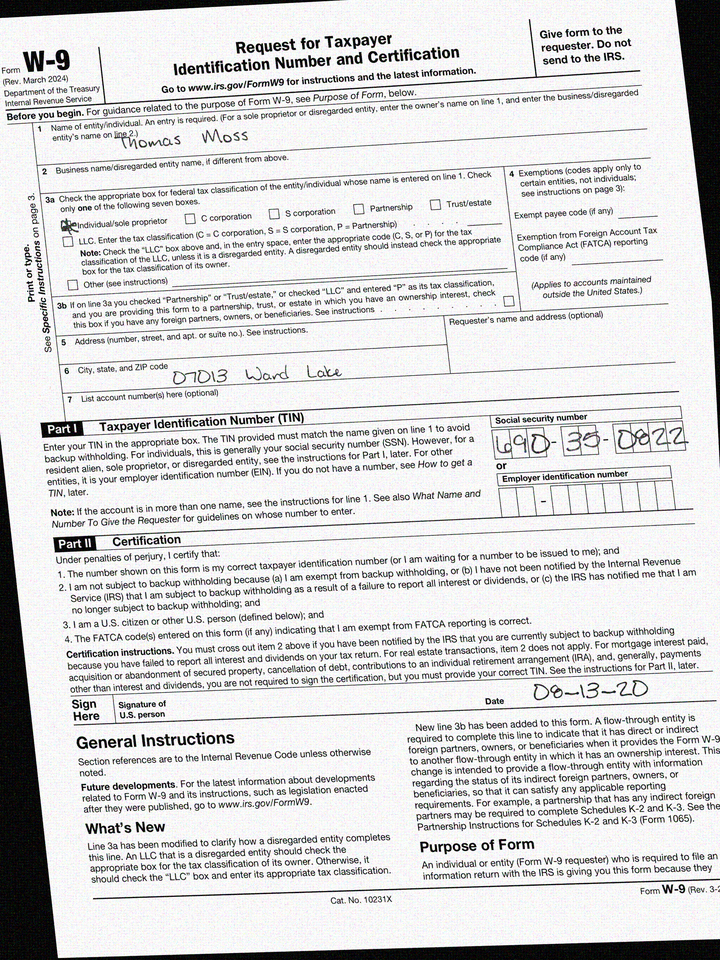
adr1: 07013 Ward Lake
cbx: yes
ssn: 690350822
enm: Thomas Moss
sdt: 08-13-20